Question: How does the patient history play a role?
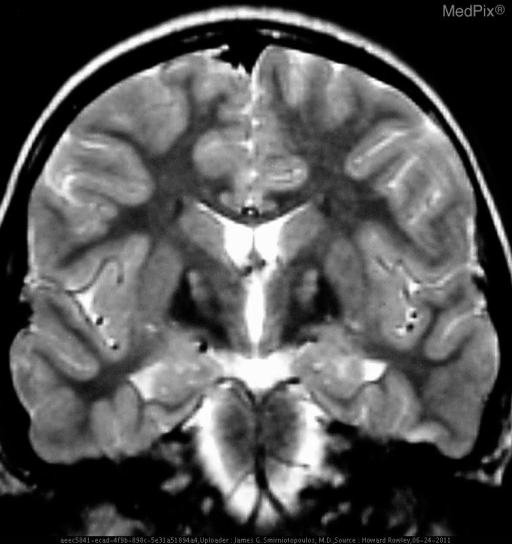
Answer: The patient's history of 5 y.o. girl with a history of gait problems presents with progressive dystonia and dysarthria, mild rigidity, and choreoathetosis.  No Hx of seizures, infection, etc. is key in understanding the case.